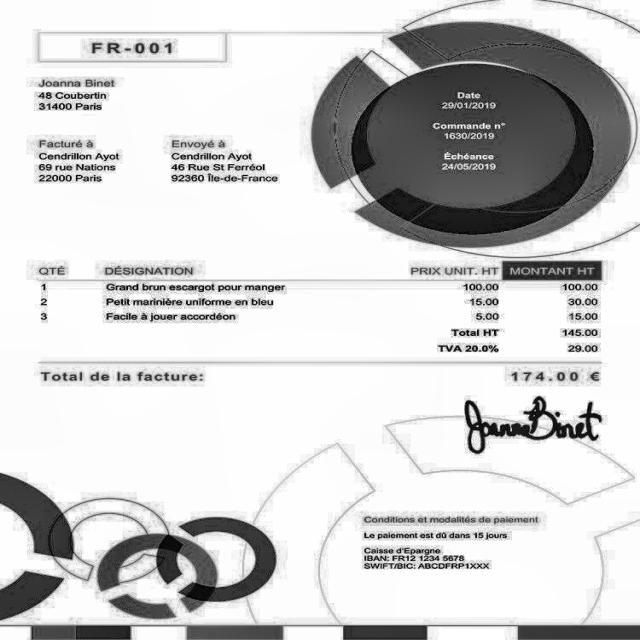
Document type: Invoice